Question: Describe the condition in detail:
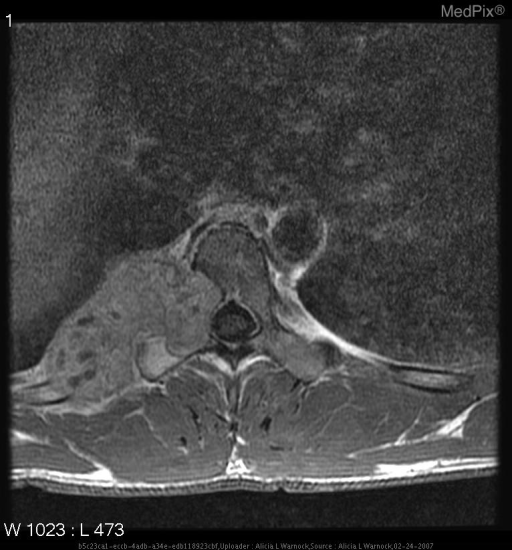
Answer: The disease is discussed as: The following list describes some familiar features tumors of the chondro-osseous origin, with mean age of presentation, most common anatomic location, likely radiographic findings, and histologic correlation given for each tumor.

chondroblastoma
•  20's
•  long bones, femur
•  lobulated mass, scalloped cortical margins, calcifications, cysts
•  chondroid matrix

chondromyxoid fibroma
•  20's & 30's
•  metaphysis of tibula/fibula
•  eccentric lytic lesion, decreased signal on T1
•  chondroid matrix with cytologic features of anaplastic processes

osteochondroma
•  teens & 20's
•  long bones, around knee
•  can be exophytic, but generally subperiosteal
•  osteoid and cartilage

giant cell
•  25-40
•  long bones
•  solitary, locally aggressive, highly expansile
•  giant cells

enchondroma
•  30's
•  long bones
•  oval, lytic, scalloped cortex
•  cartilage with layer of smooth, thin bone surrounding

chondrosarcoma
•  50's & 60's
•  femur, humerus, ribs, pelvis
•  luceny, calcifications, scalloped edges, and extension into soft tissues
•  cartilage with anaplasia

osteoblastoma, aggressive variant
•  20's
•  spine - vertebra and posterior elements
•  varies - lucent to sclerotic, can be expansile, adjacent bone thinning
•  osteoid, osteoblasts, spindle cells, cartilage (rare)

osteosarcoma
•  teens - 30's
•  long bones (knee)
•  vary - lytic, sclerotic, mixed
•  osteoblasts, chondroblasts, fibroblasts